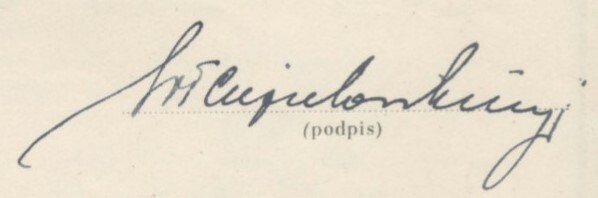
Signature of: władysław ciepielowski